Question: What is the potential diagnosis?
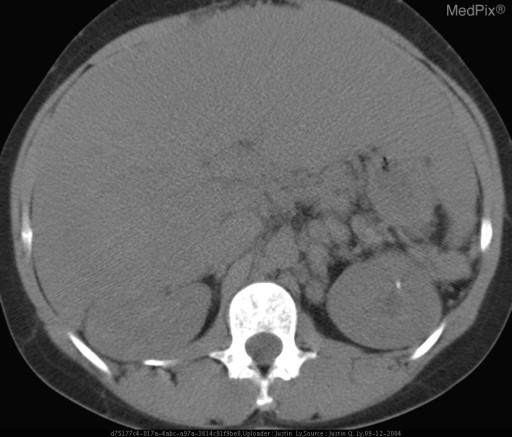
Answer: The possible diagnosis includes Metastatic Disease (colon, stonach, pancreas, breast, lung)
Lymphoma
Other Infiltrative Liver Processes.